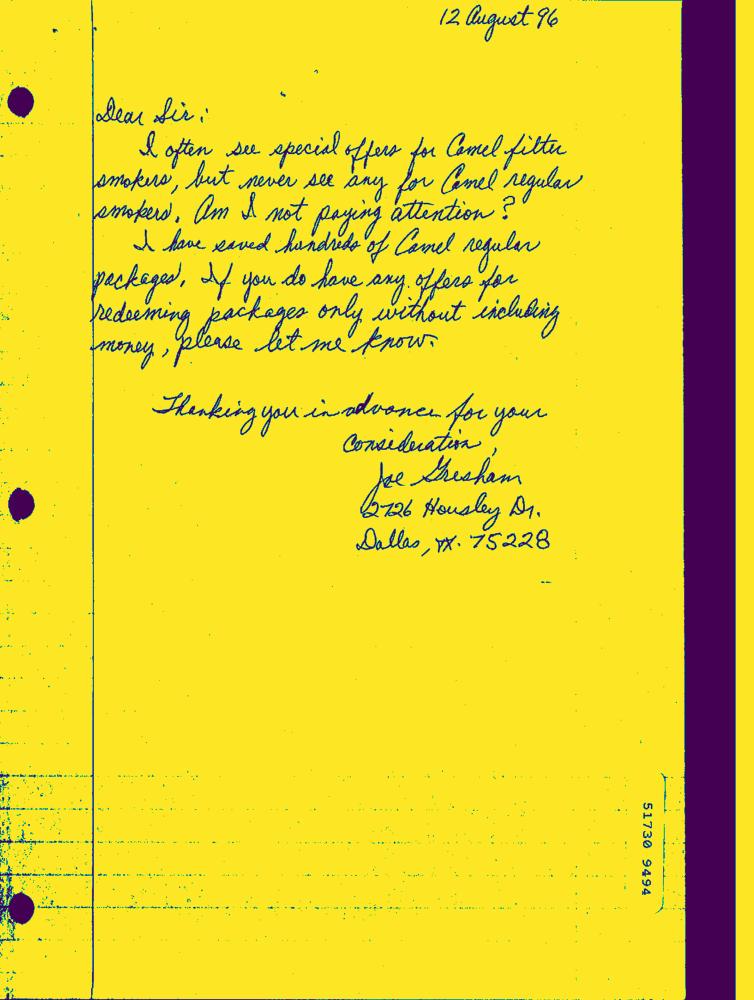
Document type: Hand-Written